Can you pull out the amount in words, numerical amount, payee's name, date of the cheque, and the bank's name from the image?
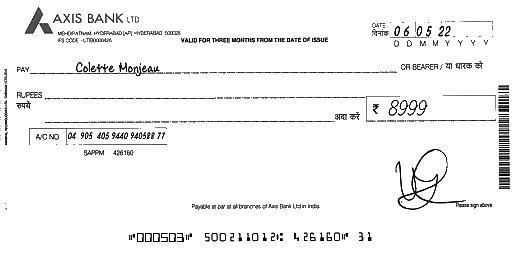
amt_in_words:
amt_in_figures: 8999
payee_name: Colette Monjeau
bank_name: AXIS BANK
cheque_date: 06/05/22